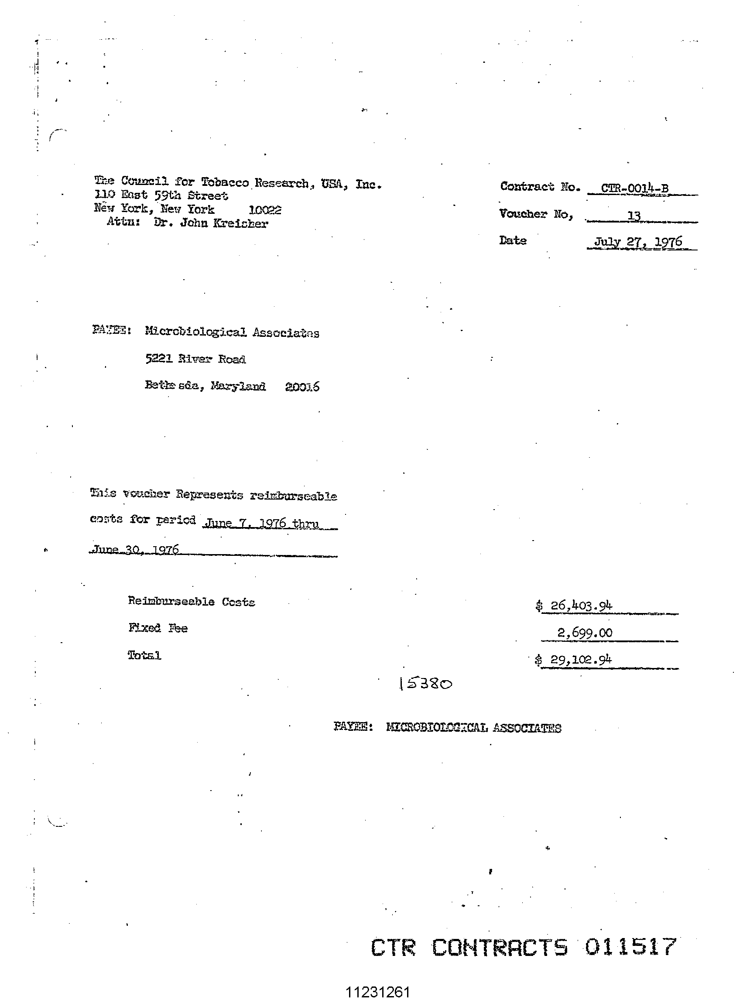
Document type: Invoice